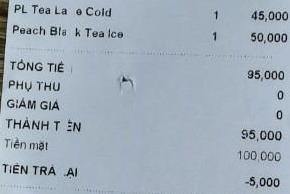
<table>
<tr>
<td>PL Tea Latte Cold</td>
<td>1</td>
<td>45,000</td>
</tr>
<tr>
<td>Peach Black Tea Ice</td>
<td>1</td>
<td>50,000</td>
</tr>
</table>

TỔNG TIỀN
95,000
PHỤ THU
0
GIẢM GIÁ
0
THÀNH TIỀN
95,000
Tiền mặt
100,000
TIẾN TRẢ LẠI
-5,000